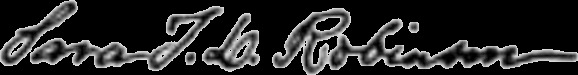
Signature of: sara tappan doolittle robinson